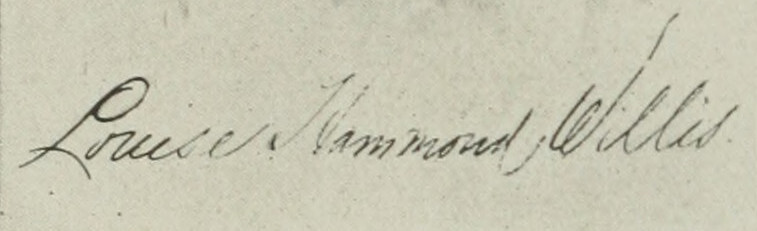
Signature of: louise hammond willis snead